Question: What appears to be the issue?
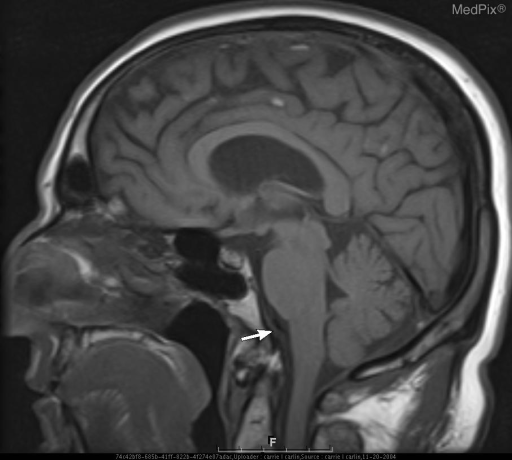
Answer: The findings suggest The left vertebral artery at the level of the foramen magnum is normal to increased in size with an absent flow void when compared to the right.  The left vertebral artery then narrows for a two centimeter segment prior to reaching the basilar artery.. Saggital T1-weighted image demonstrates normal flow void of right vertebral artery at slightly higher level.. The patient might have a history of 65 year old white male presents with several year history of vertigo..